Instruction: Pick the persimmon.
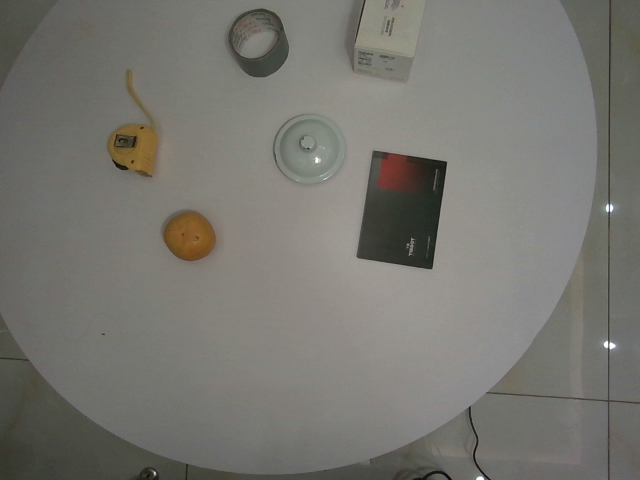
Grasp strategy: vertical